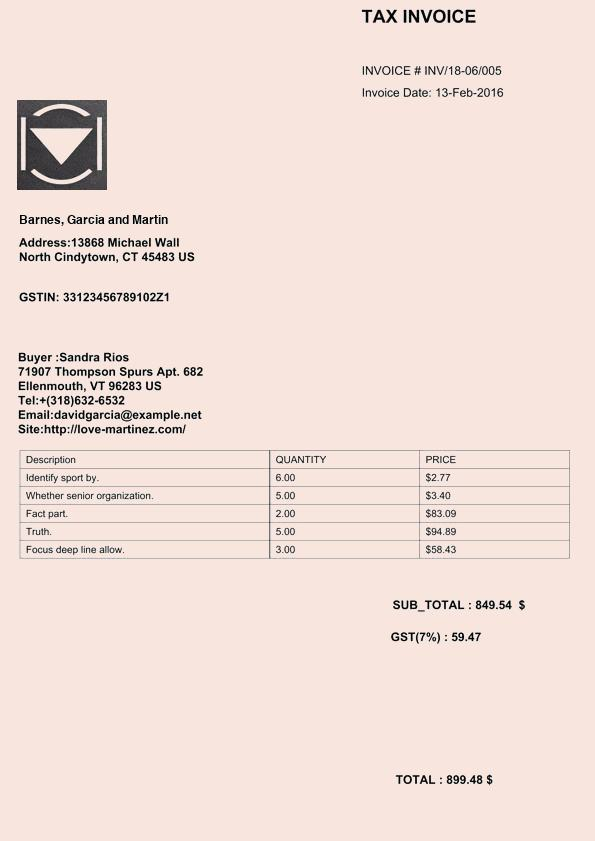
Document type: Invoice